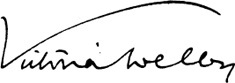
Signature of: victoria lady welby